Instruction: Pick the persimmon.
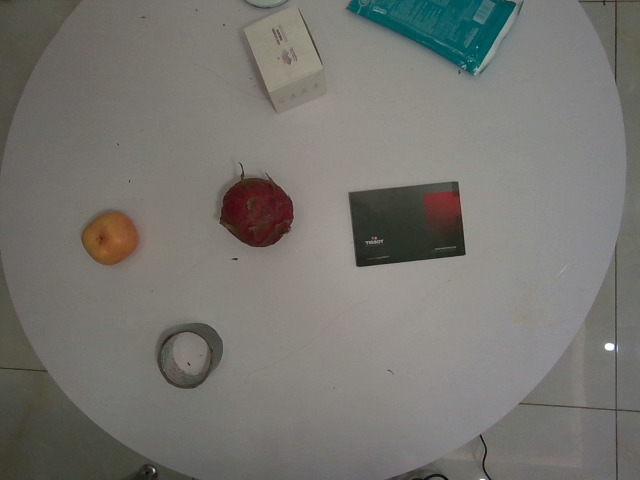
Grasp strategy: vertical